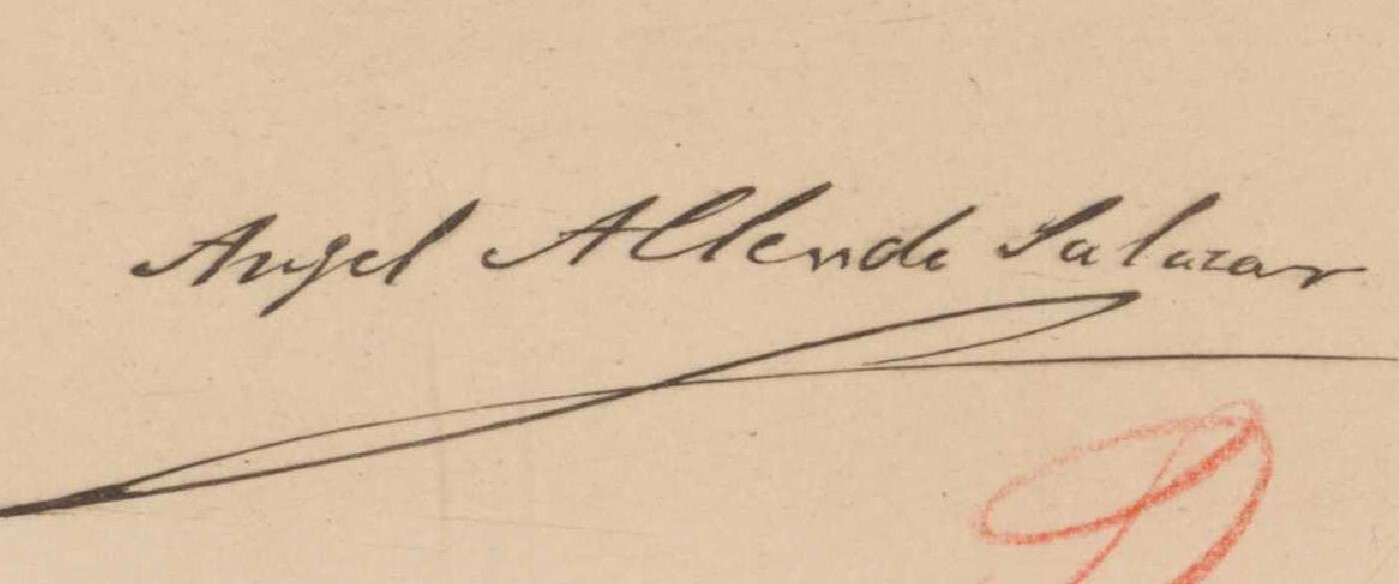
Signature of: ángel allende salazar y muñoz de salazar